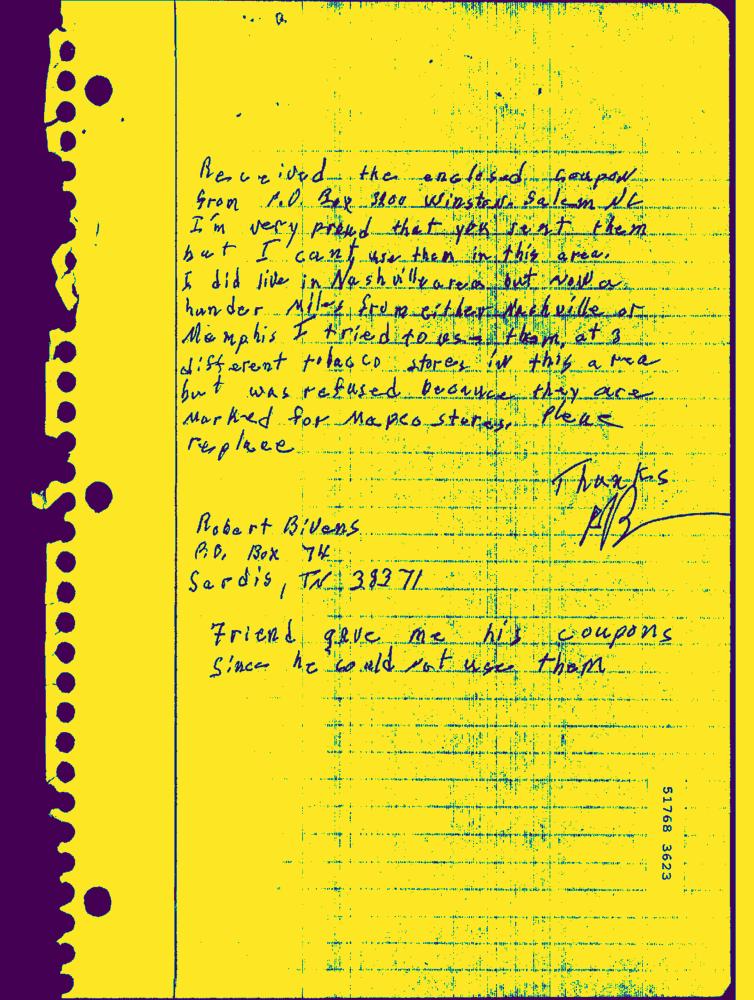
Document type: Hand-Written